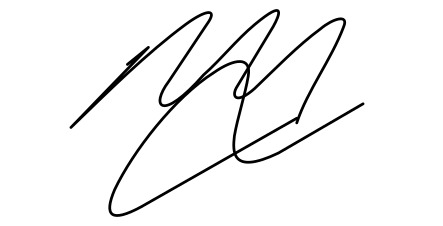
Signature of: rodrigo rivera salazar